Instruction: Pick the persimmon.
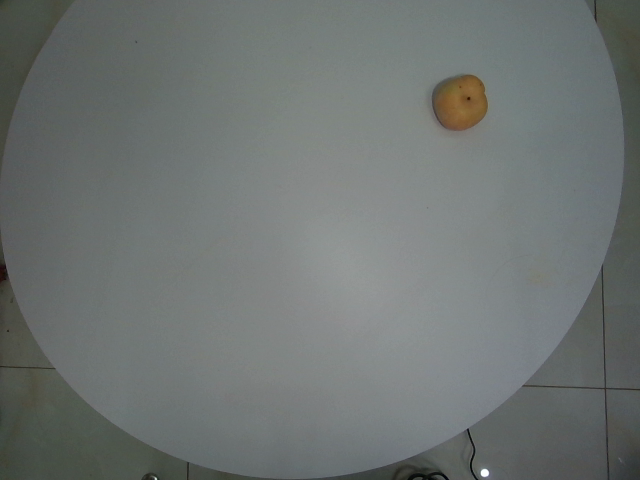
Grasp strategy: vertical